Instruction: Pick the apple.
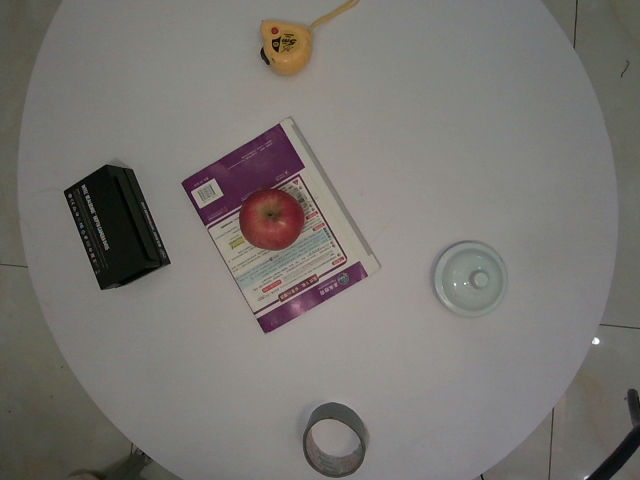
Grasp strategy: vertical